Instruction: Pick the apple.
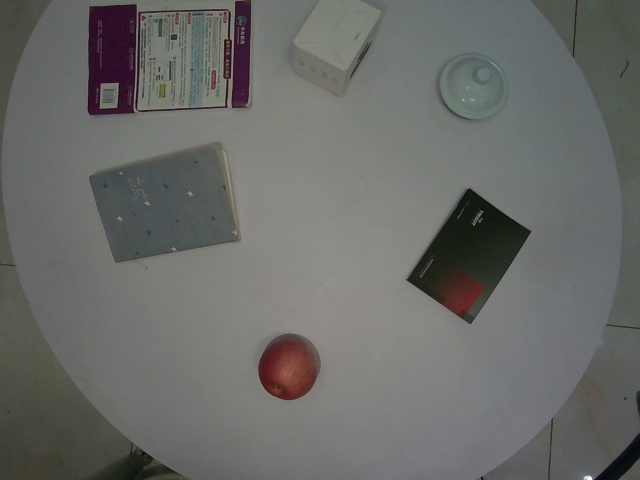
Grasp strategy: vertical